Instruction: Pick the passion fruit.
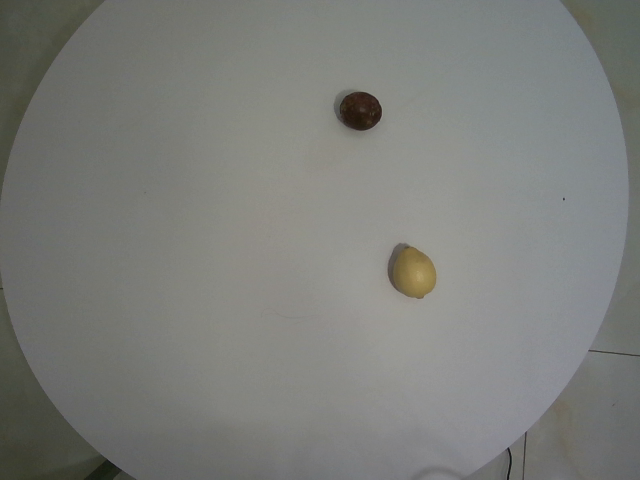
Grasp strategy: vertical